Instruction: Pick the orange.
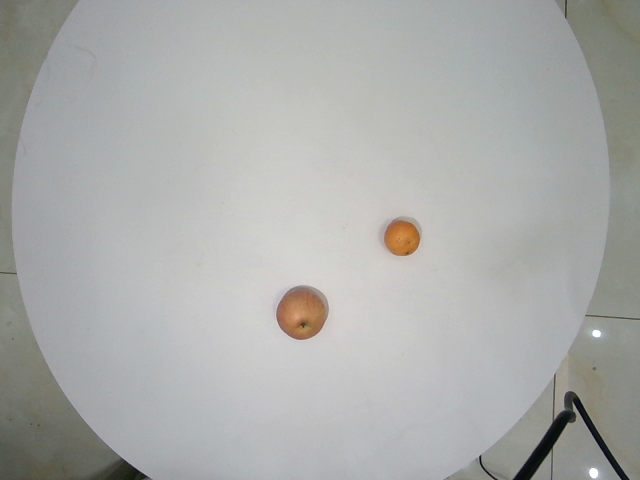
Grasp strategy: vertical